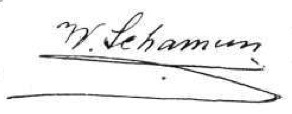
Signature of: wadīʿ shamʿūn